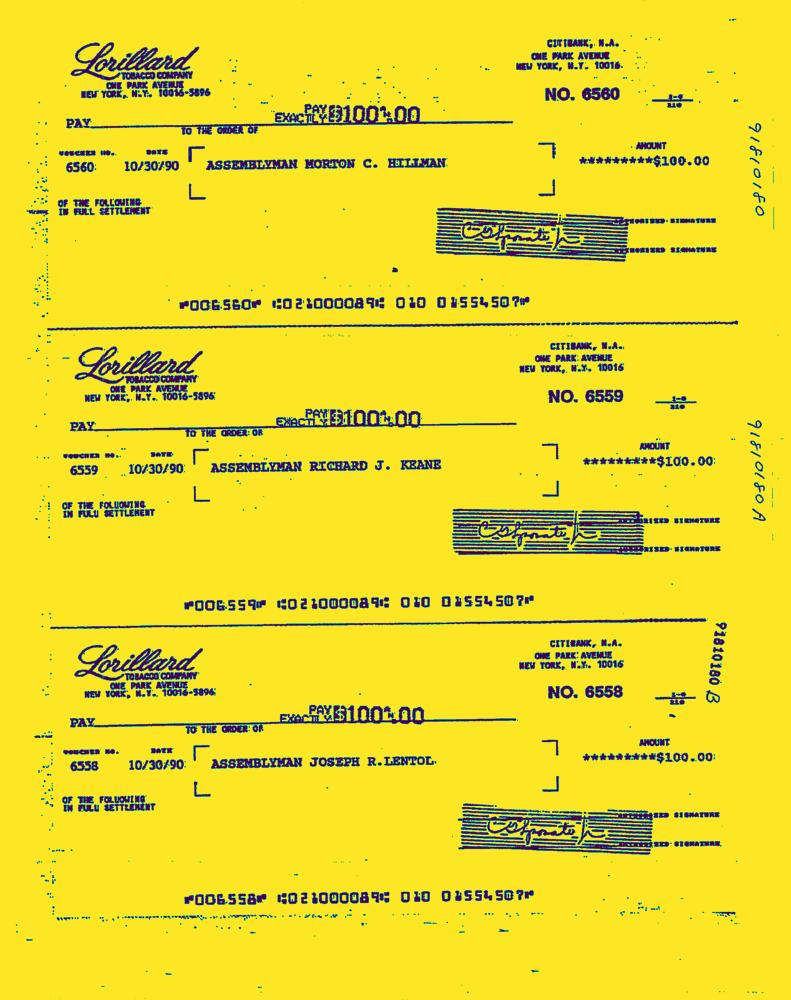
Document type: Invoice-Doc